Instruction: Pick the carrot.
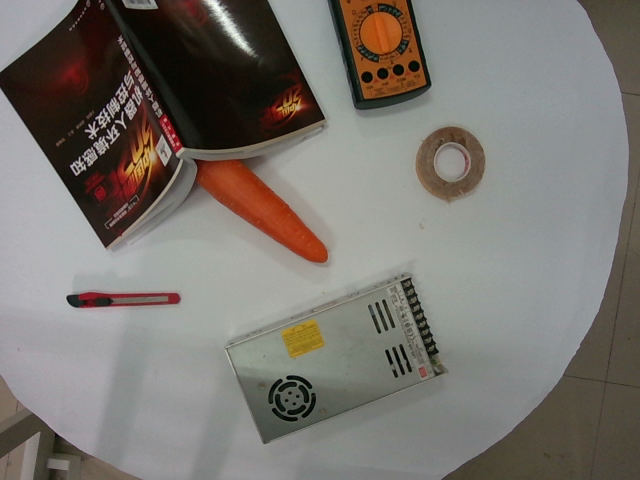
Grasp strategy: vertical